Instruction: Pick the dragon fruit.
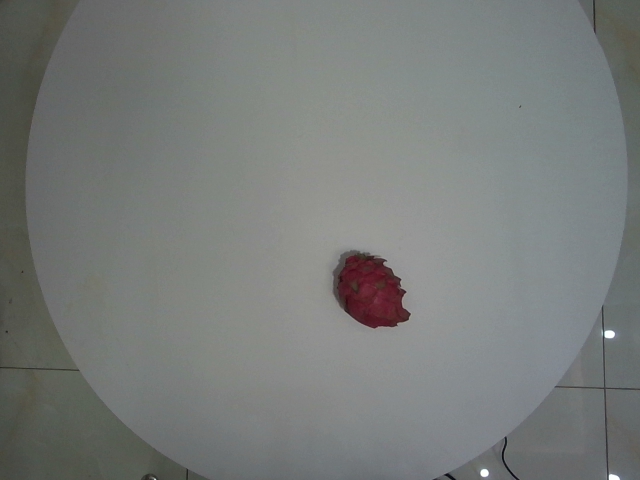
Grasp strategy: vertical